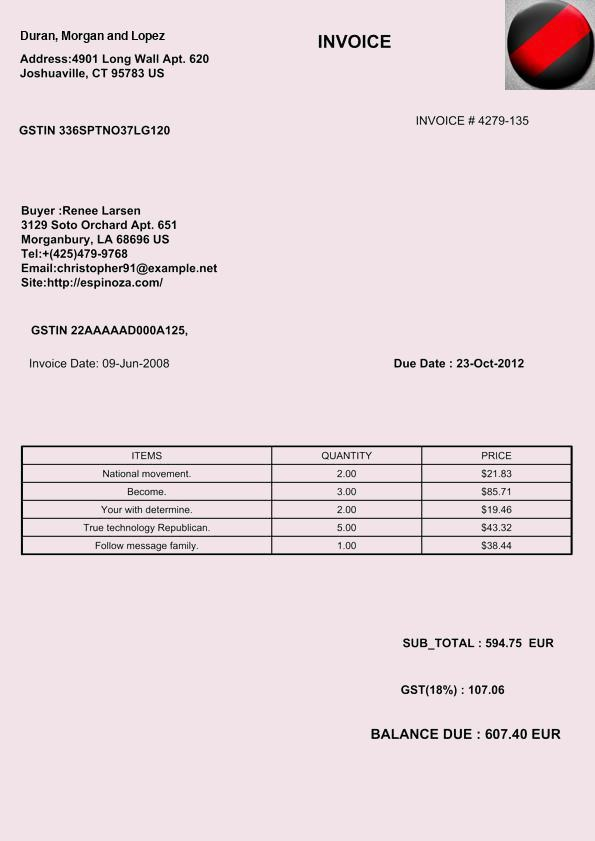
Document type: Invoice